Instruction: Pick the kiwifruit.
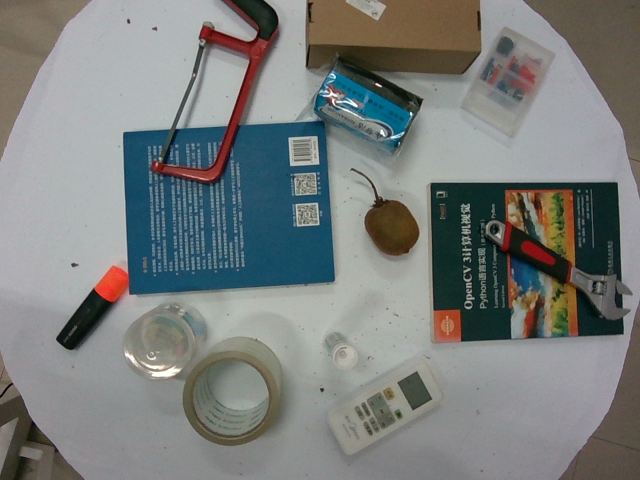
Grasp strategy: vertical